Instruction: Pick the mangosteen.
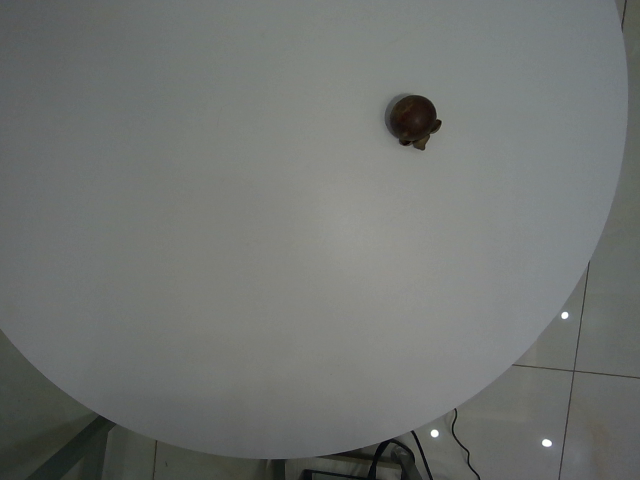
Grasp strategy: vertical